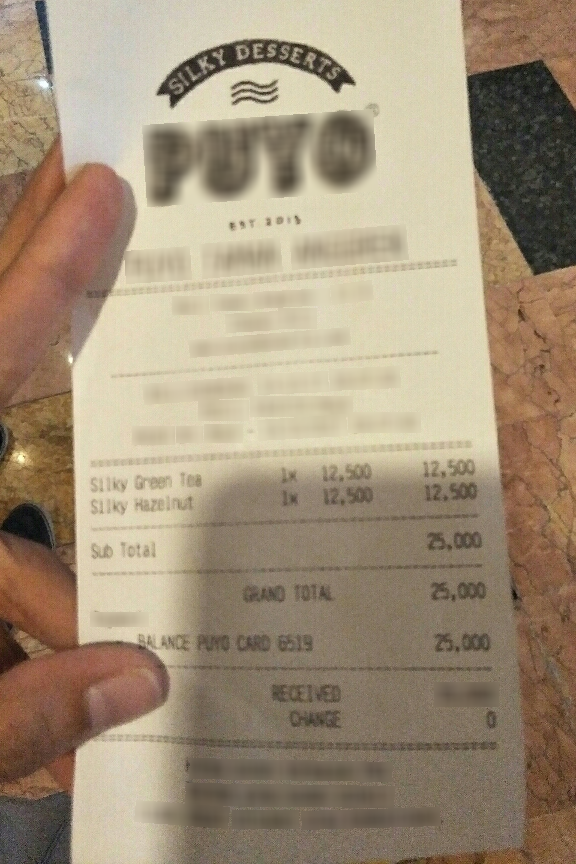
Receipt information:
subtotal: 25,000
total: 25,000
line_items: item_name: Silky Green Tea
item_value: 12,500
item_quantity: 1
item_name: Silky Hazelnut
item_value: 12,500
item_quantity: 1